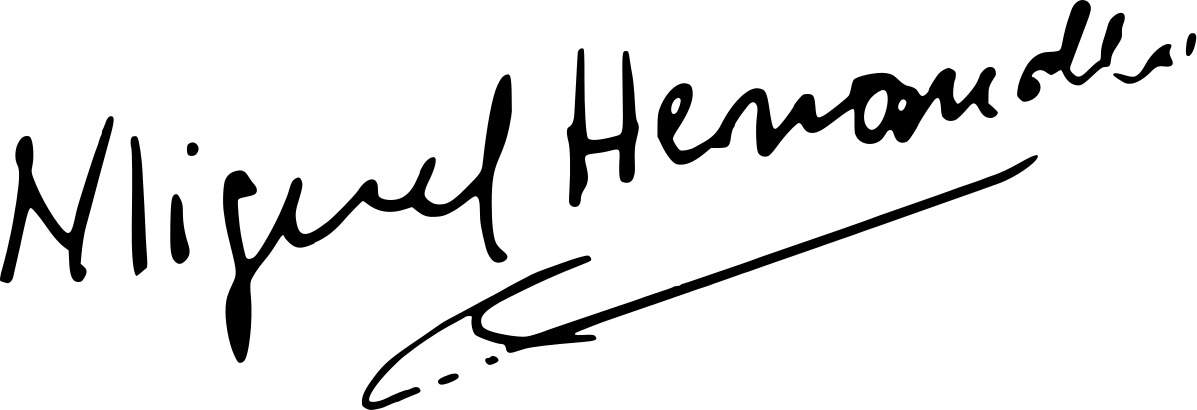
Signature of: miguel hernández